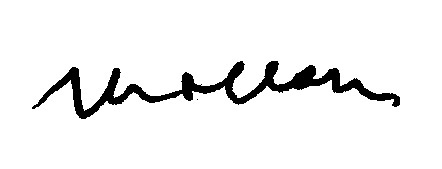
Signature of: jacob kaplan